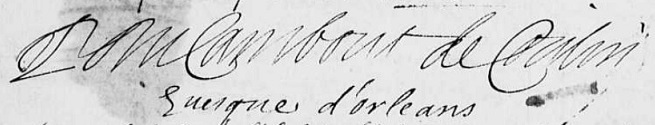
Signature of: pierre du cambout de coislin